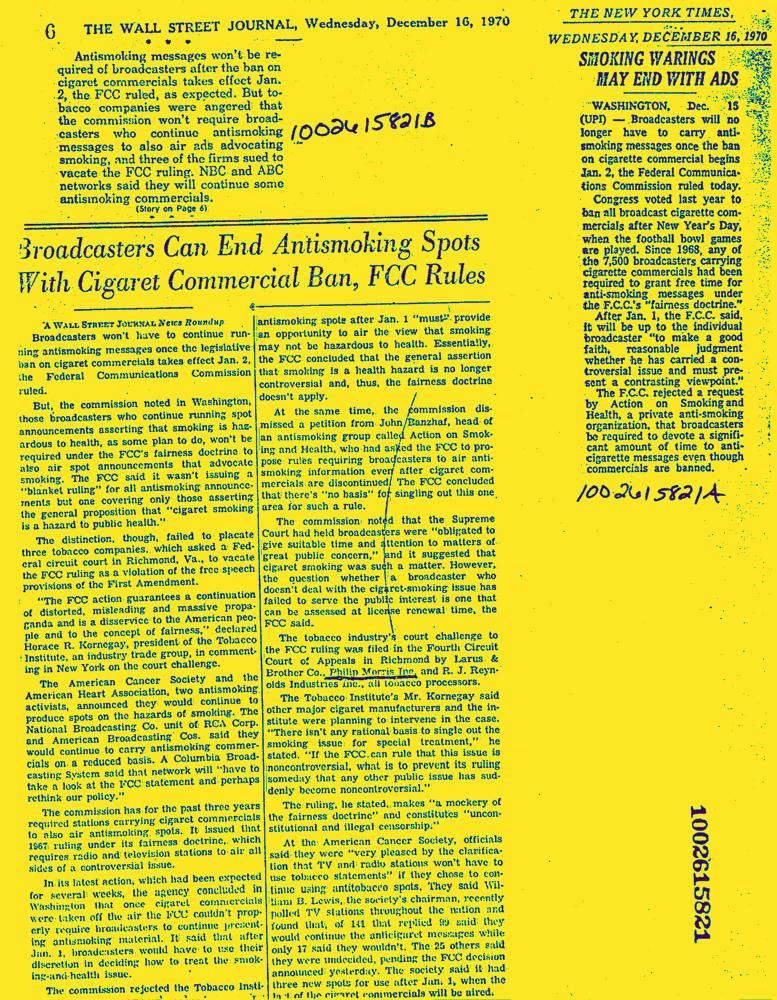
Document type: News-Article